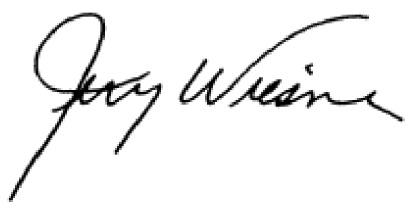
Signature of: jerome wiesner